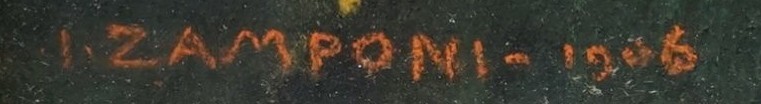
Signature of: jaromír stretti zamponi